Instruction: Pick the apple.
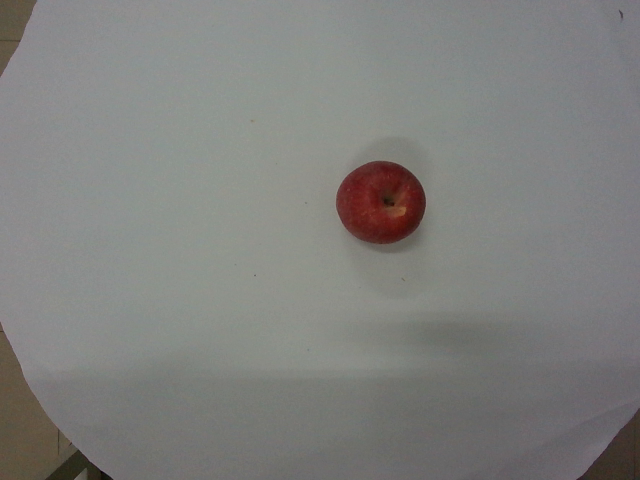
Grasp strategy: vertical